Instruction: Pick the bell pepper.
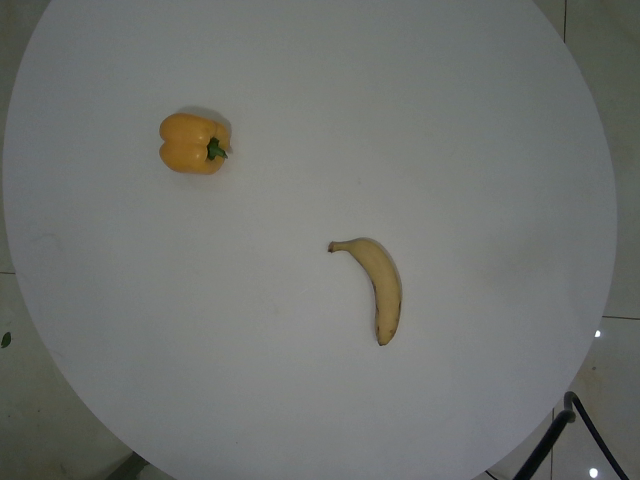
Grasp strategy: vertical